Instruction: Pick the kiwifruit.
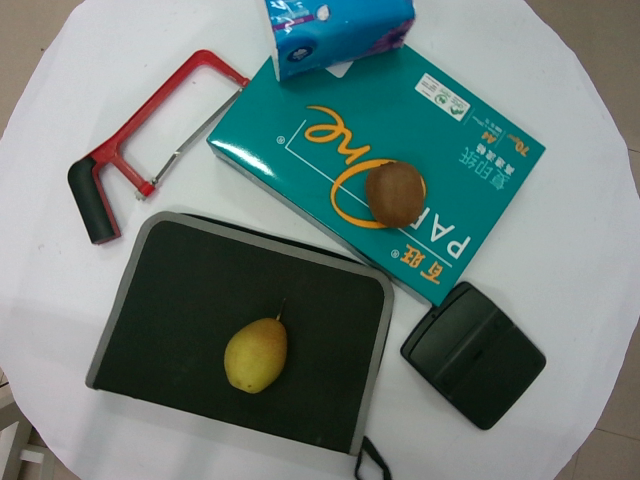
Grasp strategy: vertical